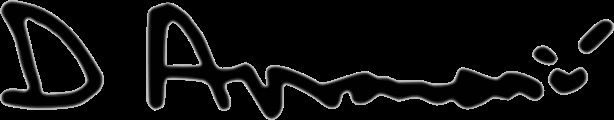
Signature of: dragoslav avramović